Patient: Female, age 76
On February of 2020, a 76-year-old woman was referred to our hospital in Matsumoto, Japan, from another hospital in Japan, where she was admitted for sore throat, dry cough, and fever that started on February 7, 2020 (symptom onset day 1; SOD#1). (The term "symptom onset day" is used to illustrate the patient's clinical course, and the term "hospital day" is used to describe treatment measures.) Past medical history was significant for diabetes mellitus, hypertension, and glaucoma, but she was otherwise healthy and did not smoke. The patient, an American living in the United States, was visiting Japan and arrived at Yokohama Harbor aboard the Diamond Princess cruise ship. Due to a COVID-19 outbreak inside the cruise ship, she was kept in the cruise ship and underwent viral testing as part of quarantine inspection. A reverse transcription polymerase chain reaction (RT-PCR) test, performed by the Japan Ministry of Health, Labour and Welfare, produced a positive result for SARS-CoV-2.
One day before admission to our hospital, the patient was started on lopinavir-ritonavir (400 mg/100 mg twice daily orally) and moxifloxacin (400 mg once a daily orally). She was transferred to our hospital on SOD#12 (hospital day 1; HD#1). On admission, her body temperature was 38.3  C, and her oxygen saturation (SpO2) by pulse oximetry was 93% on 8 L/min of supplemental oxygen via mask. Physical examination revealed coarse crackles in the upper chest on the right. Laboratory examination revealed peripheral blood lymphopenia (350/muL) and elevated levels of blood urea nitrogen (BUN, 28.9 mg/dL), creatinine (1.62 mg/dL), C-reactive protein (CRP, 12.90 mg/dL), and lactate dehydrogenase (LDH, 325 U/L) (Table 1).
Chest computed tomography (CT) images showed ground-glass opacities (GGOs) and consolidation (Fig. 1A and B).
Due to possible community-acquired pneumonia caused by bacteria and influenza virus, the patient was treated with piperacillin-tazobactam and peramivir (at a loading dosage of 300 mg, reduced to 150 mg every 24 hours due to renal failure). Her respiratory failure progressed, leading to endotracheal intubation. An endotracheal aspirate obtained through the intubation tube was positive for SARS-CoV-2 on RT-PCR. Laboratory examination revealed a low gamma-globulin level on HD#3 (SOD#14); intravenous immune globulin (IVIG) (at a dosage of 5000 mg every 24 hours intravenously) was administered from HD#3 (SOD#14) to HD#8 (SOD#19).
On HD#8 (SOD#19), the patient's respiratory status progressively deteriorated; she exhibited dyspnea despite fever alleviation. The respirator setting at the time was assist/control (volume-controlled ventilation), tidal volume was 300 ml, positive end-expiratory pressure (PEEP) was 14 cmH2O, and respiratory frequency was 13 per minute. Her hypoxemia was not improved even if we regulated PEEP. We considered whether this deterioration might be due to increased airway dead space caused by pulmonary embolism or acute pulmonary edema; however, these diagnoses could not be confirmed with evidence on chest CT scans, which were unobtainable because there was concern about the risk of infecting other patients in the radiology unit. We conducted a compression ultrasound, but were not able to point out deep vein thrombosis. The patient's respiratory status continued to worsen and, despite optimal ventilator settings, we were unable to maintain her PaO2/FiO2 above 70 torr. Therefore, we decided to proceed to venous-venous extracorporeal membrane oxygenation (V-V ECMO) on HD#8 (SOD#19). For V-V ECMO, venous catheters were placed in the right common femoral vein (for drainage) and right internal jugular vein (for infusion). Her hemodynamics were maintained using vasoactive agents; we were able to normalize her body water with diuretics and stabilize her oxygenation by ECMO. On HD#16 (SOD#27), to prevent bacterial infection related to catheterization, the previous antibiotics were replaced with vancomycin. Her respiratory status gradually improved. On HD#16 (SOD#27), viral testing of an endotracheal aspirate sample showed that SARS-CoV-2 was undetectable using RT-PCR. A tracheotomy was performed on HD#18 (SOD#29); ECMO was discontinued on HD#19 (SOD#30). Intravenous meropenem was administered for ventilator-associated pneumonia (VAP) prophylaxis.
Chest CT scans obtained on HD#22 (SOD#33) showed enlarged abnormal shadows, GGOs, and consolidation in the upper lobe of the right lung, suggesting organizing pneumonia (Fig. 1C and D), which could result in chronic respiratory failure after ECMO cessation. On HD#25 (SOD#36), the patient was started on methylprednisolone 250 mg daily for three days with improvement of her organizing pneumonia on chest x-ray (Fig. 2E and F). On HD#40 (SOD#51), the patient was taken off the respirator, and her condition was stable.
Keywords: ards, acute respiratory distress syndrome, acute respiratory distress syndrome, covid-19, coronavirus disease, coronavirus, ecmo, extracorporeal membrane oxygenation, gamma-globulin, ivig, intravenous immune globulin, organizing pneumonia, rt-pcr, reverse transcription polymerase chain reaction, sars-cov-2, severe acute respiratory syndrome coronavirus 2
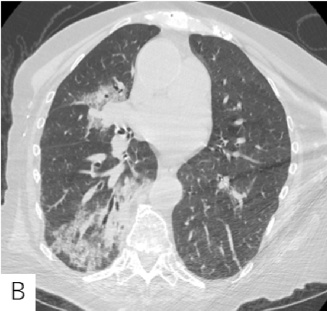
Image caption: Chest computed tomography (CT) images. (A-B) Images taken on SOD#9. (A) Ground-glass opacities (GGOs) in the anterior segment of the right upper lobe.